Question: What type of tax is indicated in the document, personal property or real estate?
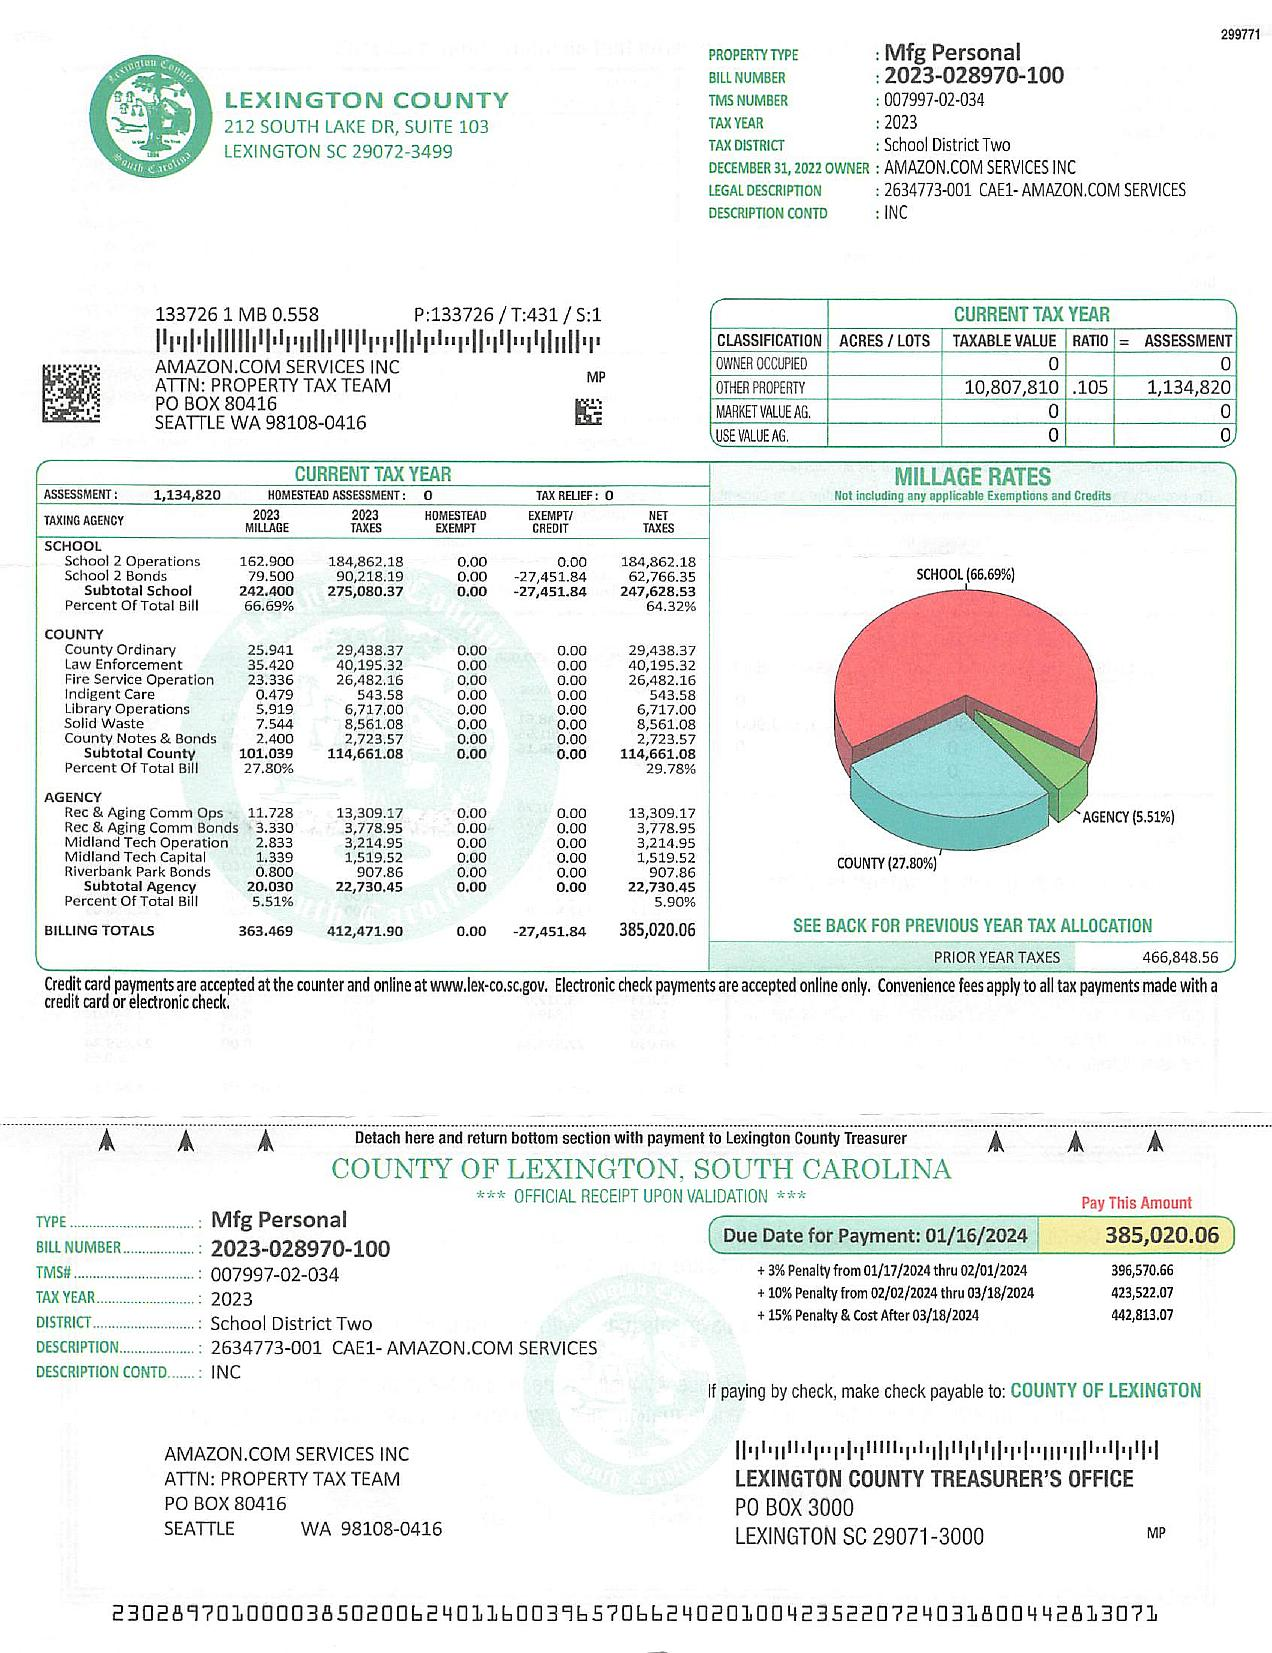
Answer: "Personal Property"